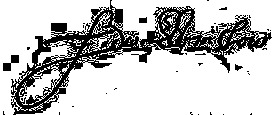
Signature of: edward winslow